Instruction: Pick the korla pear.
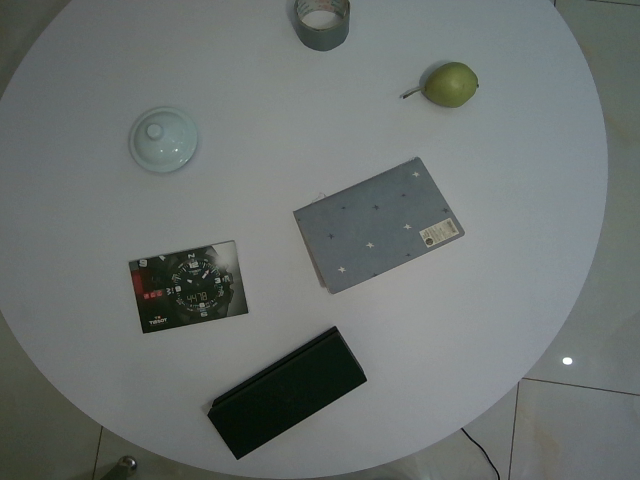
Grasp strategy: vertical